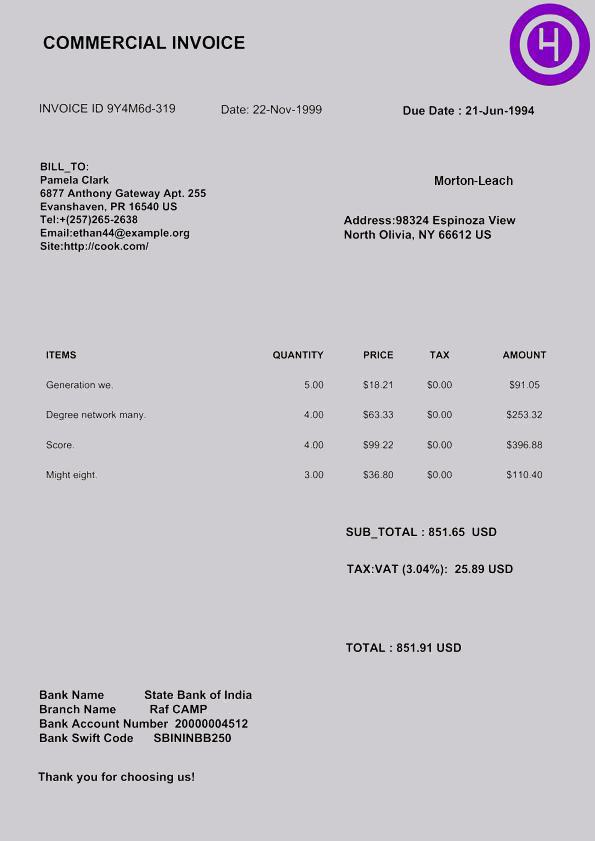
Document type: Invoice